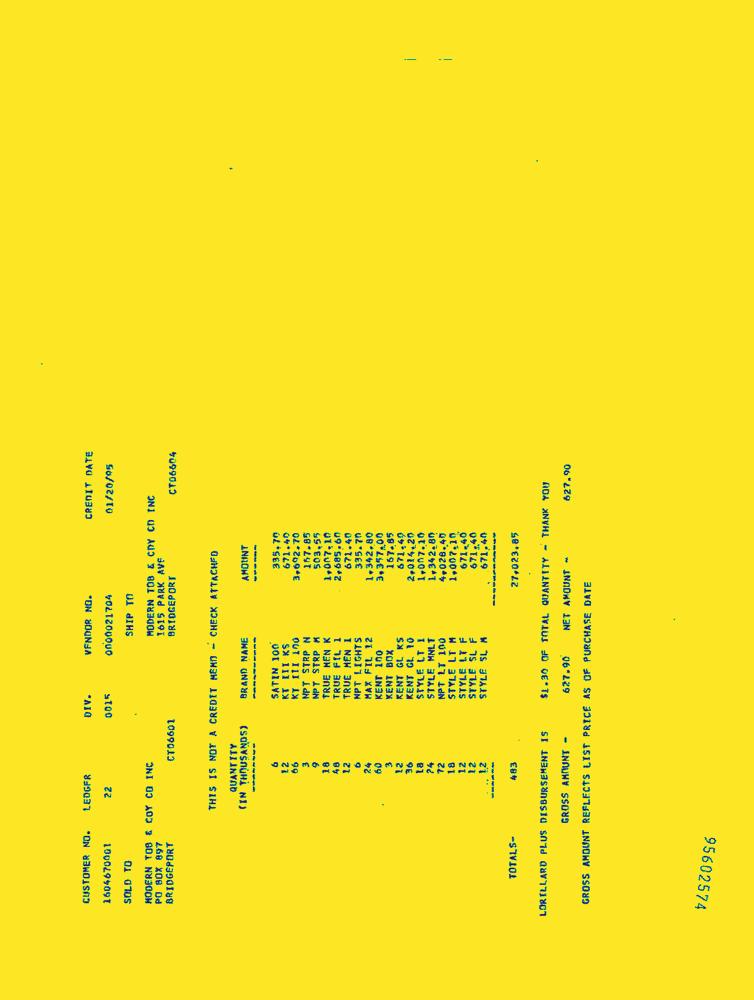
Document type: Invoice-Doc